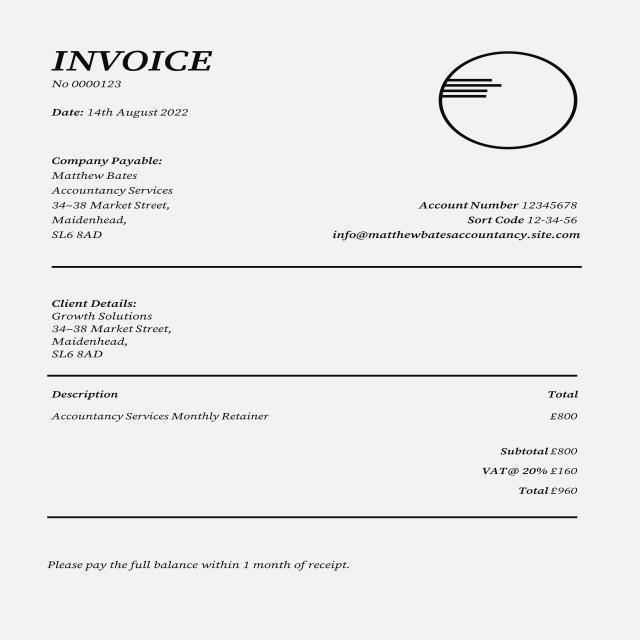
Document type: Invoice